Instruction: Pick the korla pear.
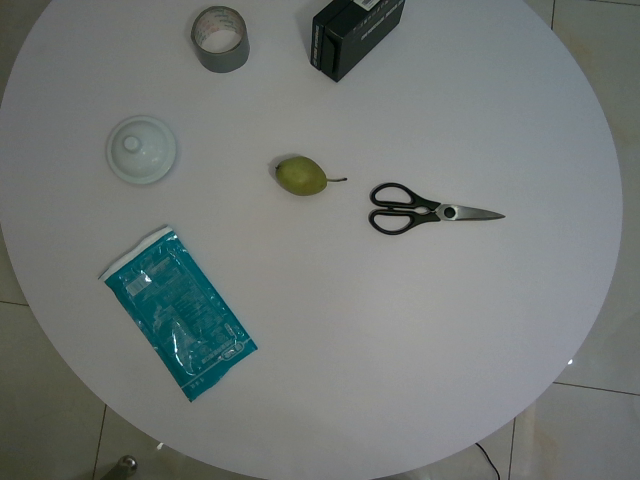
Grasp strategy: vertical